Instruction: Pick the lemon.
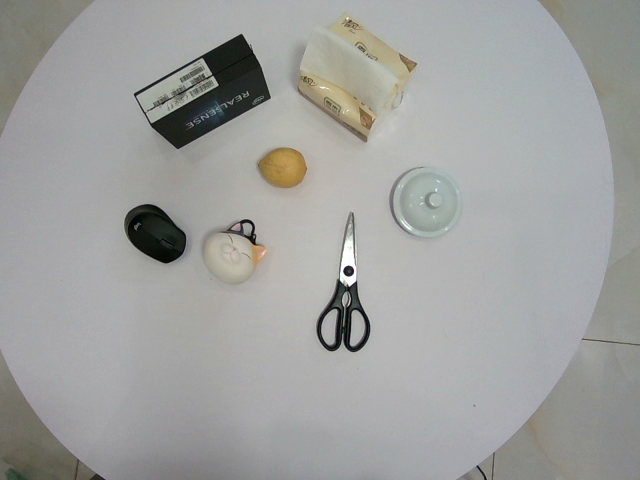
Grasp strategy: vertical